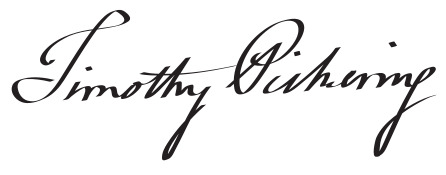
Signature of: timothy pickering